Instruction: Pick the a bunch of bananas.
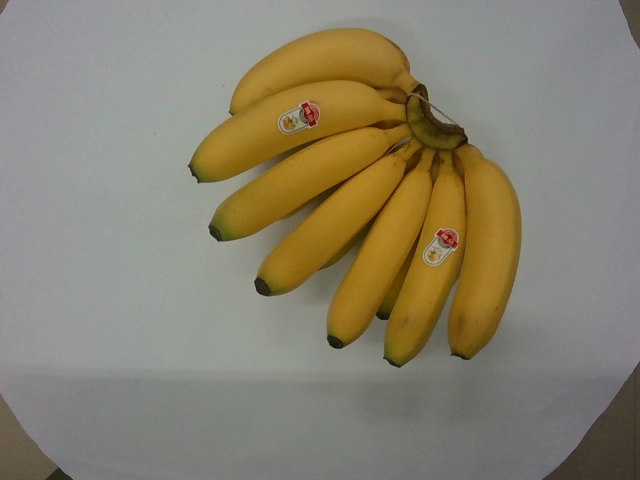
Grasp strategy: vertical